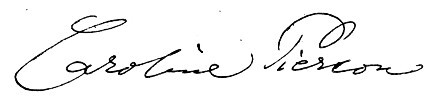
Signature of: karoline pierson